Question: How is the property described in the document?
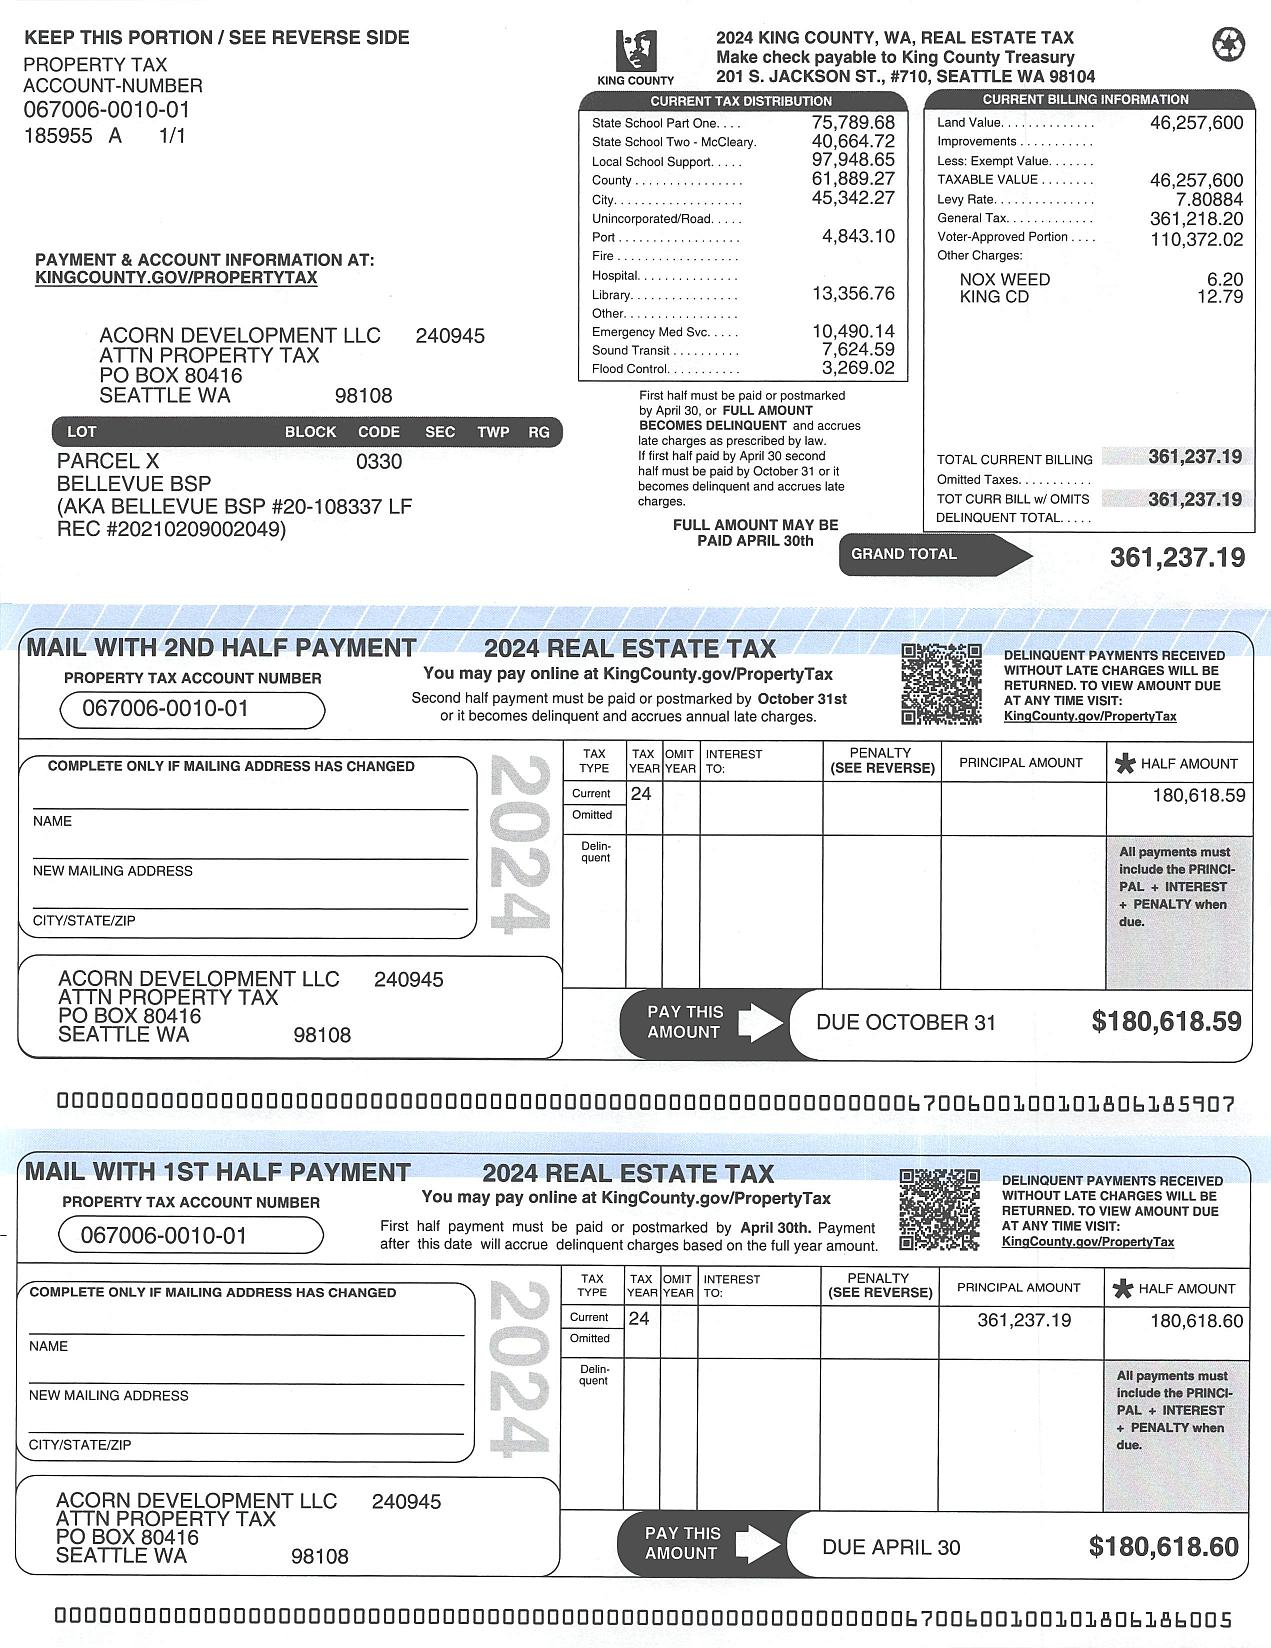
Answer: "PARCEL X BELLLEVUE BSP (AKA BELLEVUE BSP #20-108337 LF REC #202102090020049)"